Question: What is the name of the tenant mentioned in the document?
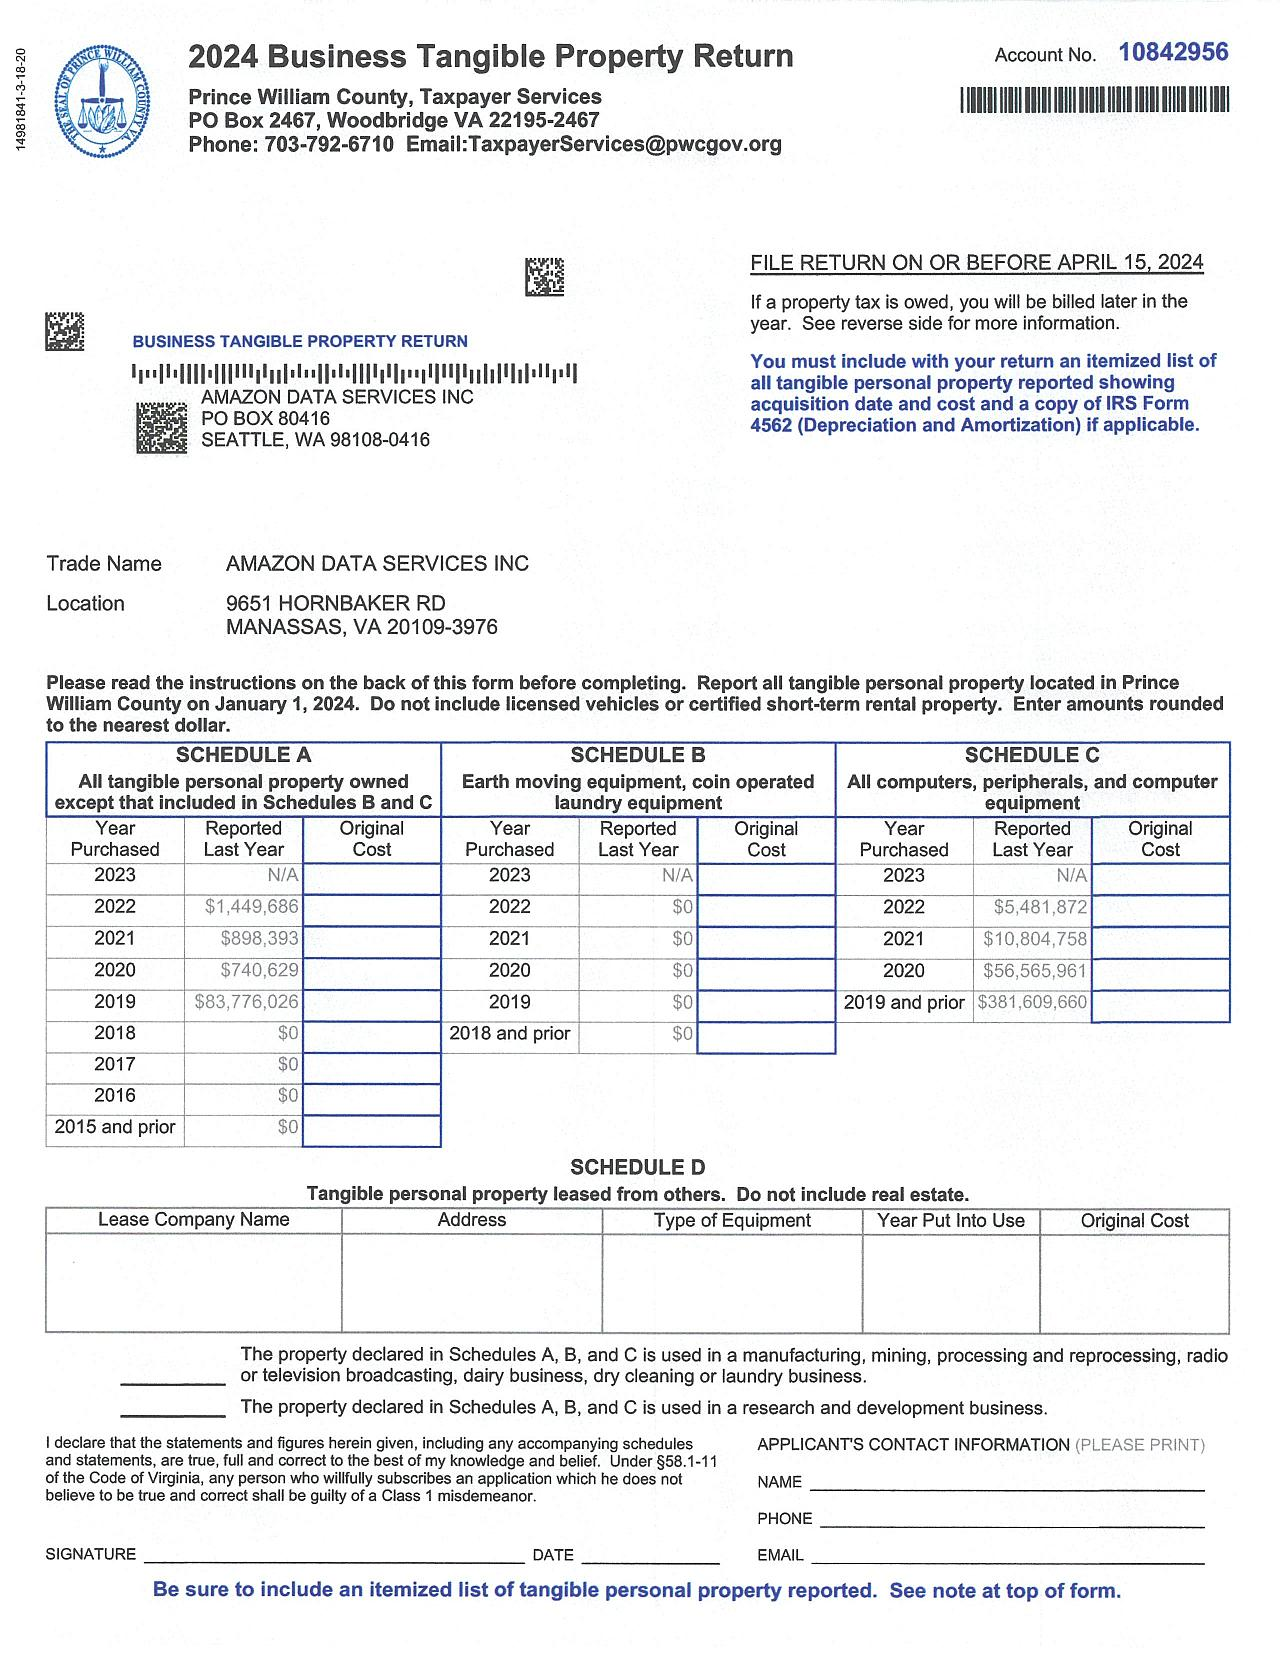
Answer: "AMAZON DATA SERVICES INC"